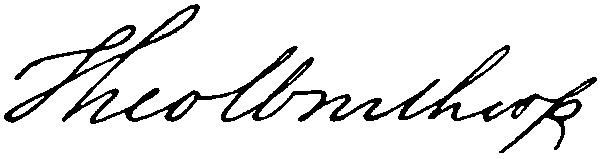
Signature of: theodore winthrop